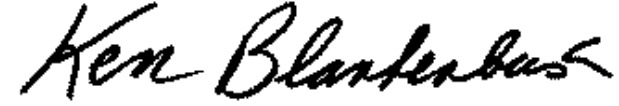
Signature of: ken blankenbush